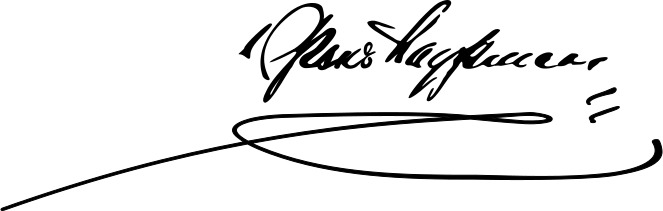
Signature of: mikhail von kauffmann